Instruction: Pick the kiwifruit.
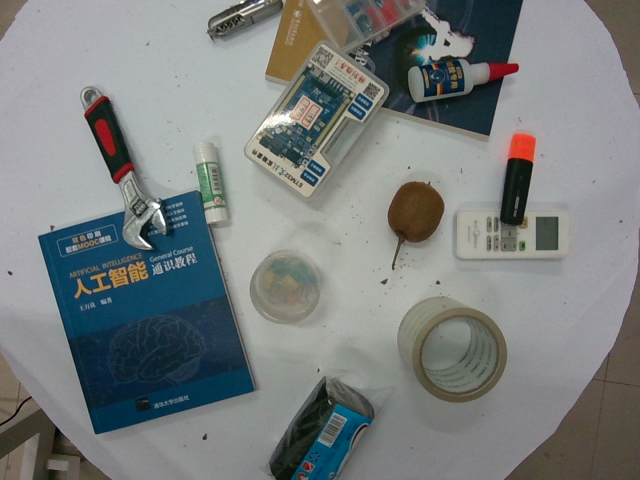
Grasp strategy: vertical